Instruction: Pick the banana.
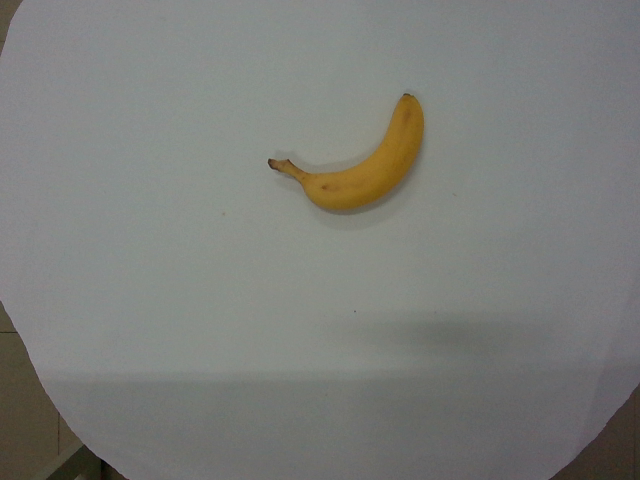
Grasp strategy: vertical